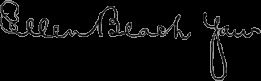
Signature of: ellen beach yaw